Question: In what way does the history help explain the case?
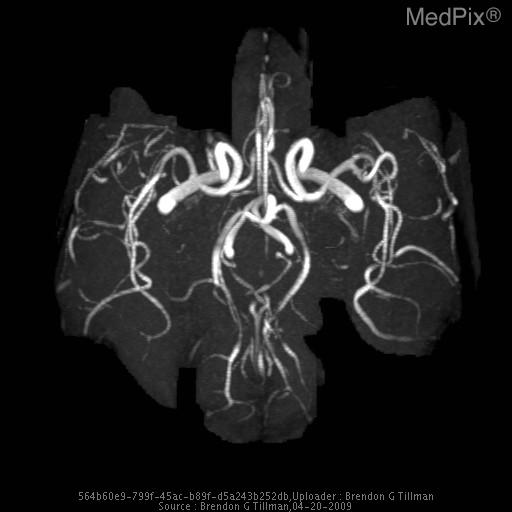
Answer: The patient's history of 34-year-old African American G1P1 female with no significant medical history presents to the ER four days postpartum complaining of the “worst headache of her life” on the right-sided of her head. is key in understanding the case.